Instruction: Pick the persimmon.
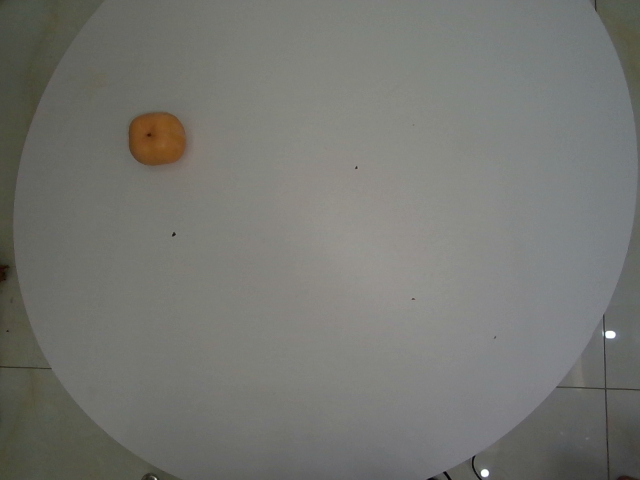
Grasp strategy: vertical